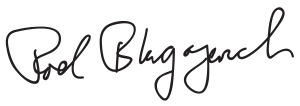
Signature of: rod blagojevich